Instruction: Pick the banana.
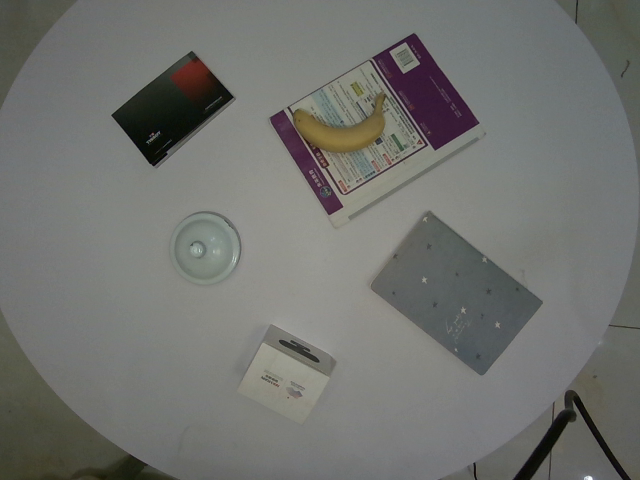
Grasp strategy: vertical